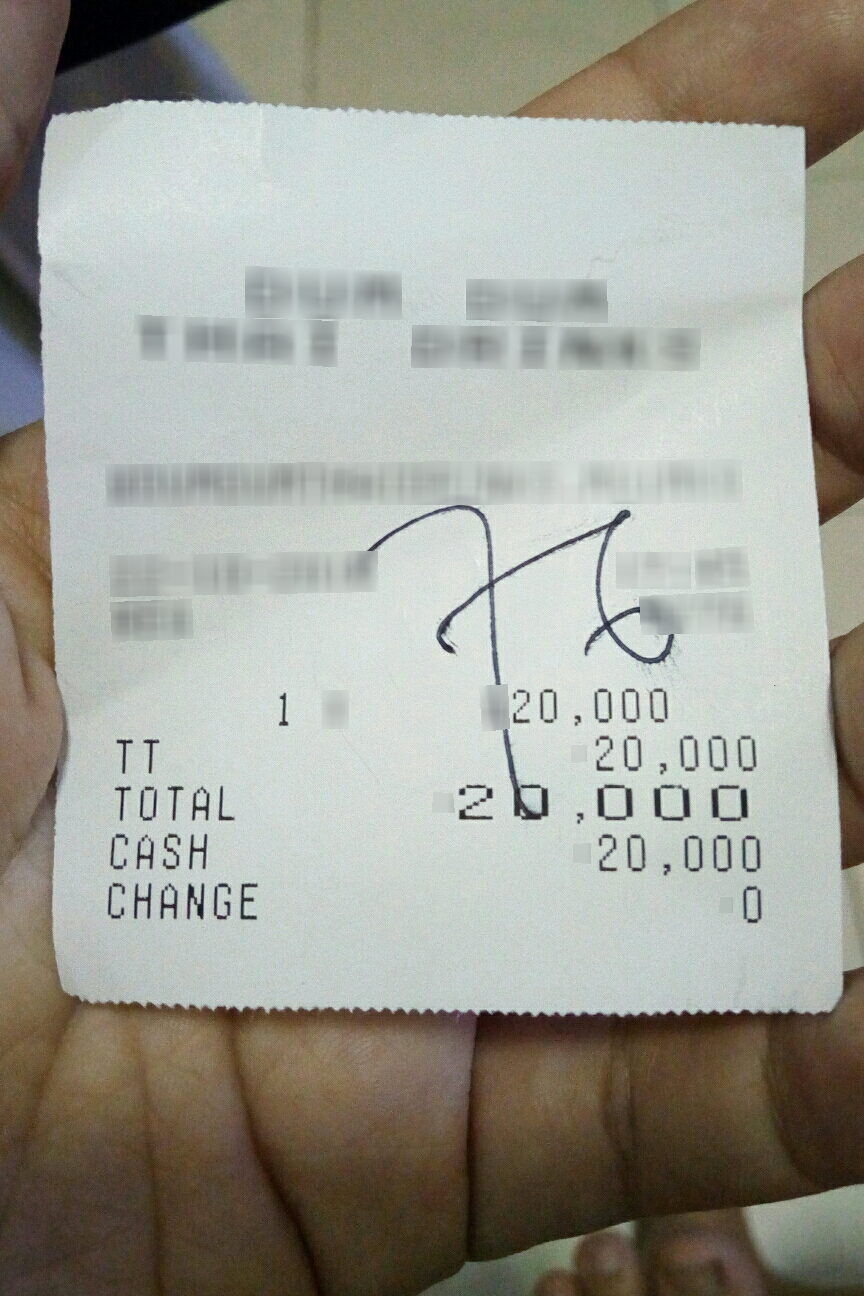
Number of items: 4
Total: 20,000
OCR text regions:
text: 1
text: 20,000
text: TT
text: 20,000
text: TOTAL
text: 20,000
text: CASH
text: 20,000
text: CHANGE
text: 0